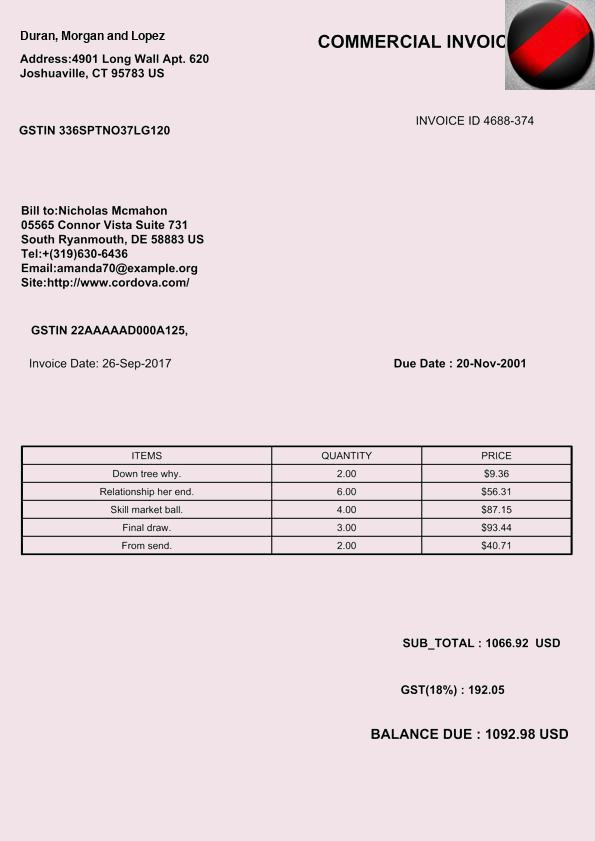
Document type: Invoice